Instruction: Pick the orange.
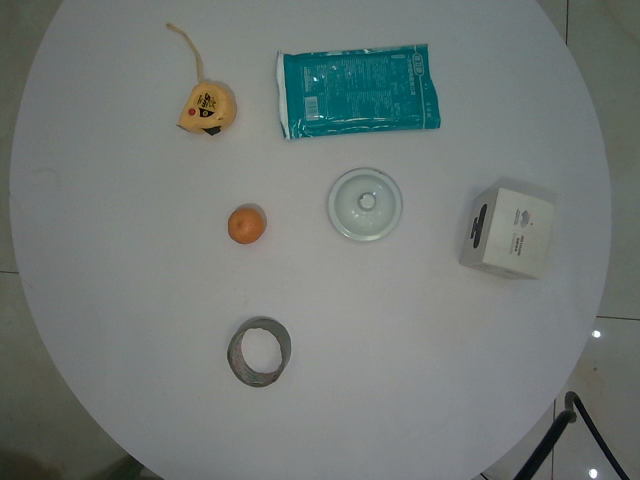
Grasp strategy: vertical